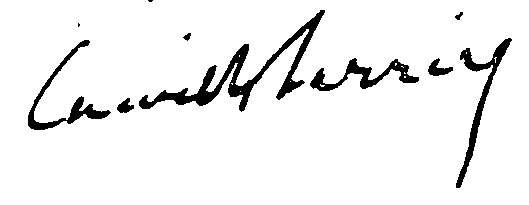
Signature of: camille barrère